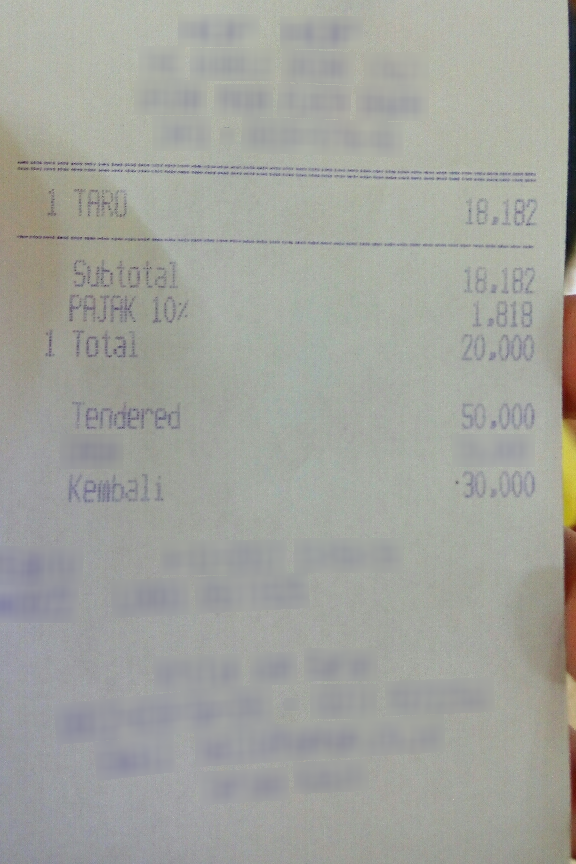
Receipt information:
subtotal: 18,182
tax: 1,818
total: 20,000
line_items: item_name: TARO
item_value: 18,182
item_quantity: 1